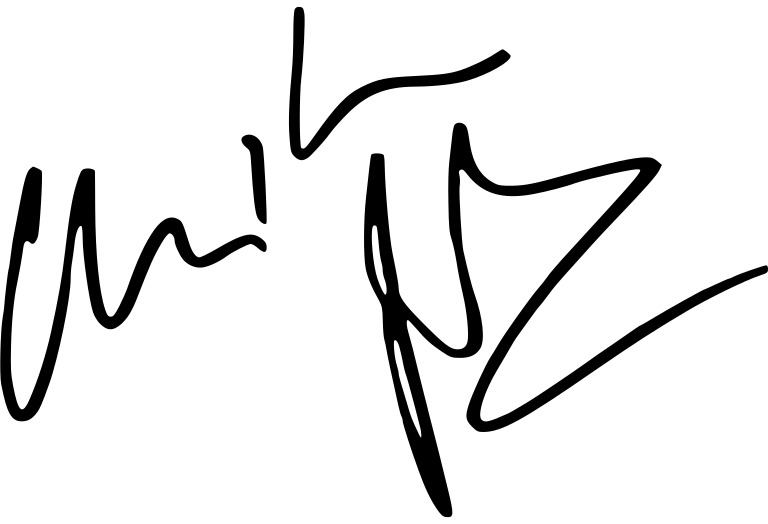
Signature of: christian bale